Question: What is the main concern?
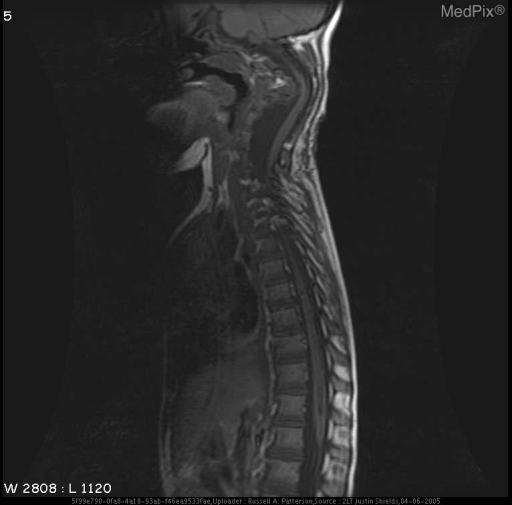
Answer: The findings suggest •  NF Spots in R posterior internal capsule.
•  L optic glioma.
•  Scoliosis with Severe Kyphosis of Cervical Spine.
•  Posterior Cervical fusion mass.
•  Dural ectasia.  Widened spinal canal.  Posterior vertebral body scalloping.
•  Syrinx.
•  Plexiform neurofibroma of L apex.. NF Spots in R posterior internal capsule.  L optic glioma.  Severe Kyphosis of Cervical Spine.  Postior Cervical fusion mass.  Dural ectasia.  Widened spinal canal.  Posterior vertebral body scalloping.   Syrinx.  Plexiform fibroma of L apex.  Scoliosis.. The patient might have a history of 10 yo girl with known disease for routine followup.